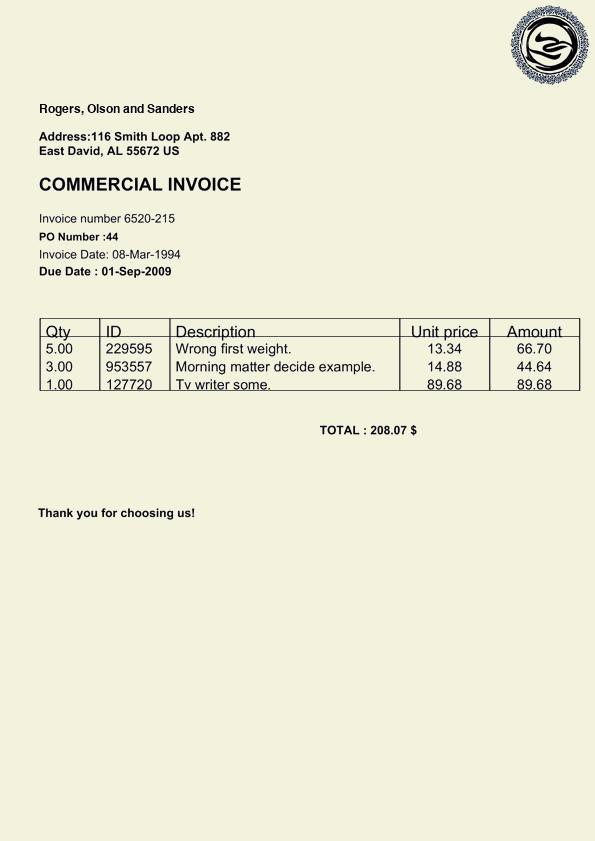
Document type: Invoice